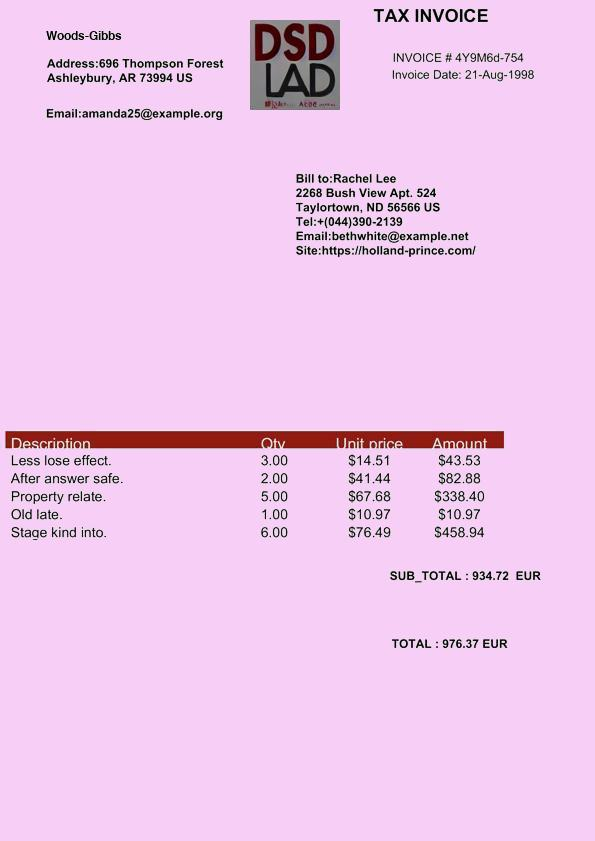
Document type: Invoice